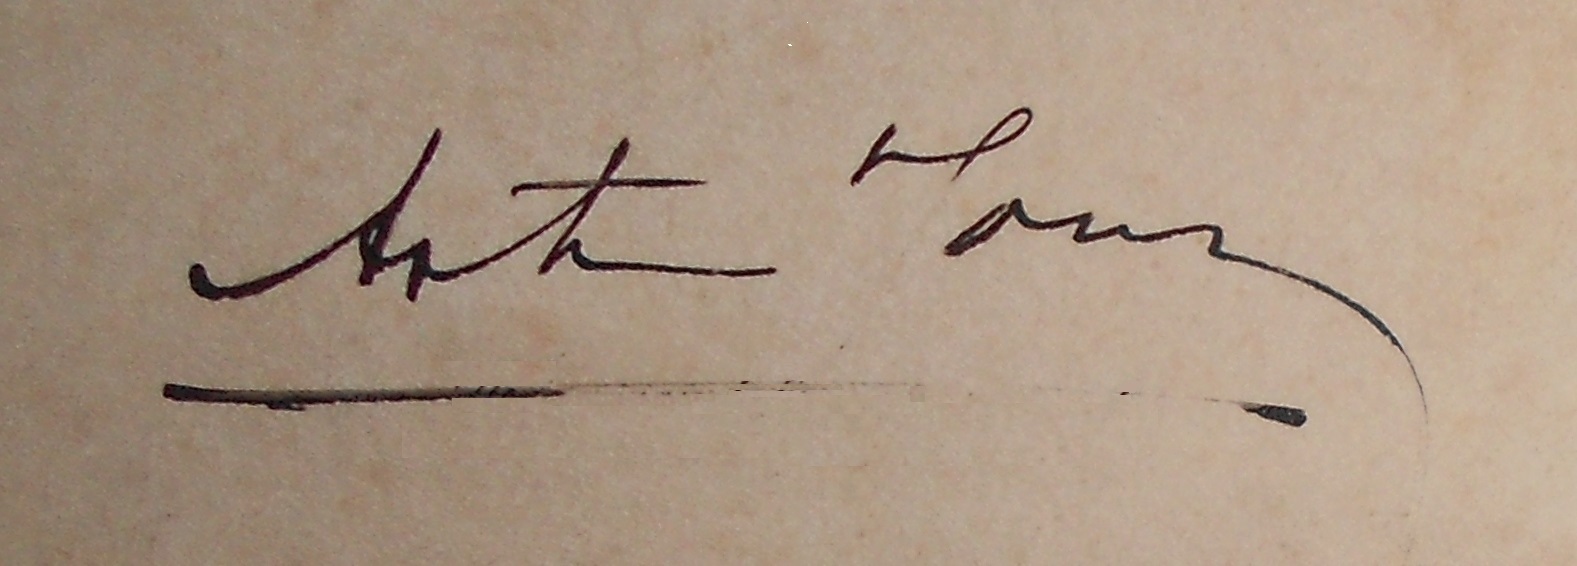
Signature of: arturo torres